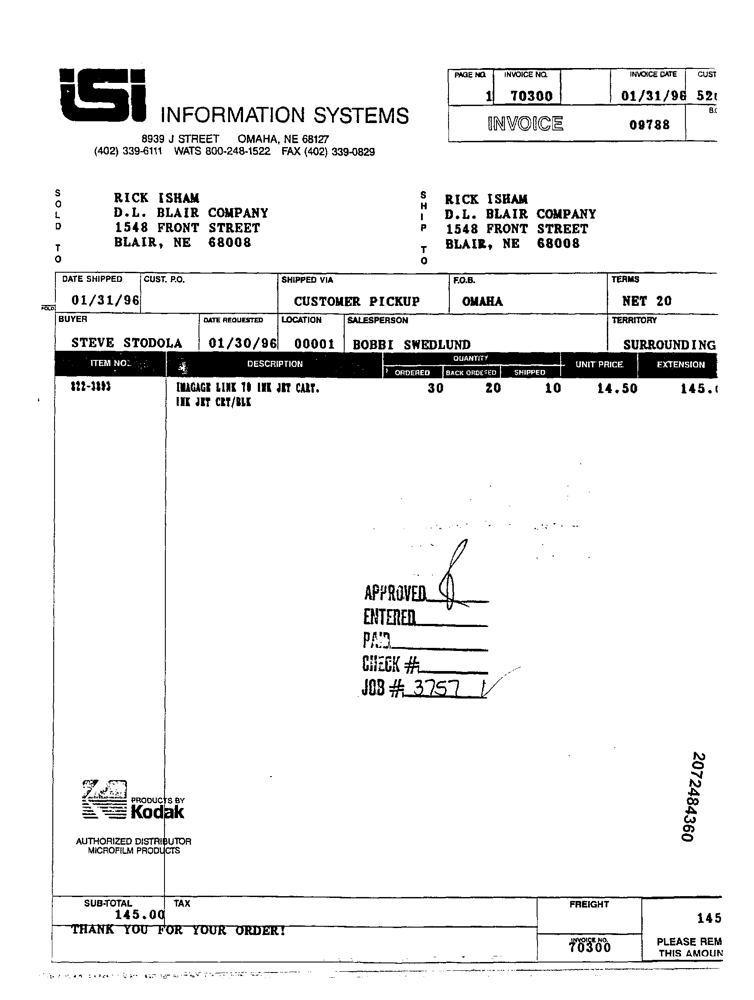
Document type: Invoice